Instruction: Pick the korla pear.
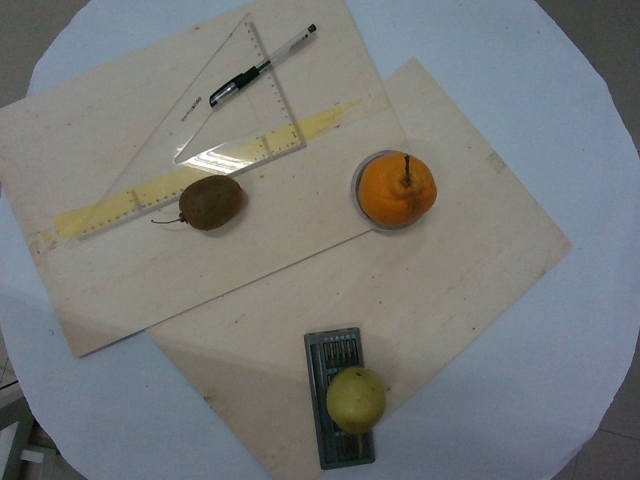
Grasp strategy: vertical